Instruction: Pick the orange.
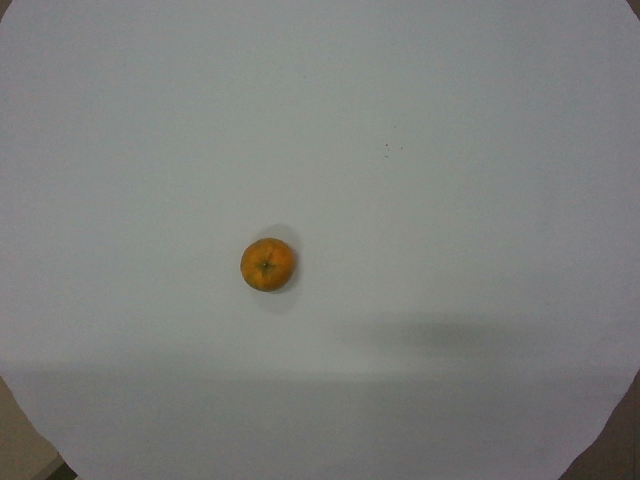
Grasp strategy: vertical